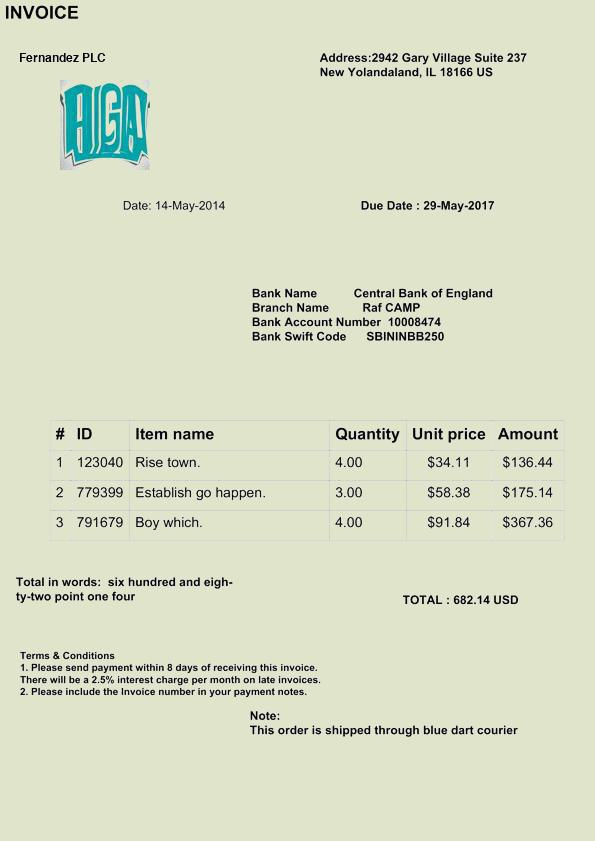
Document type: Invoice